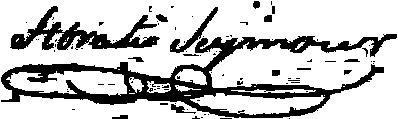
Signature of: horatio seymour